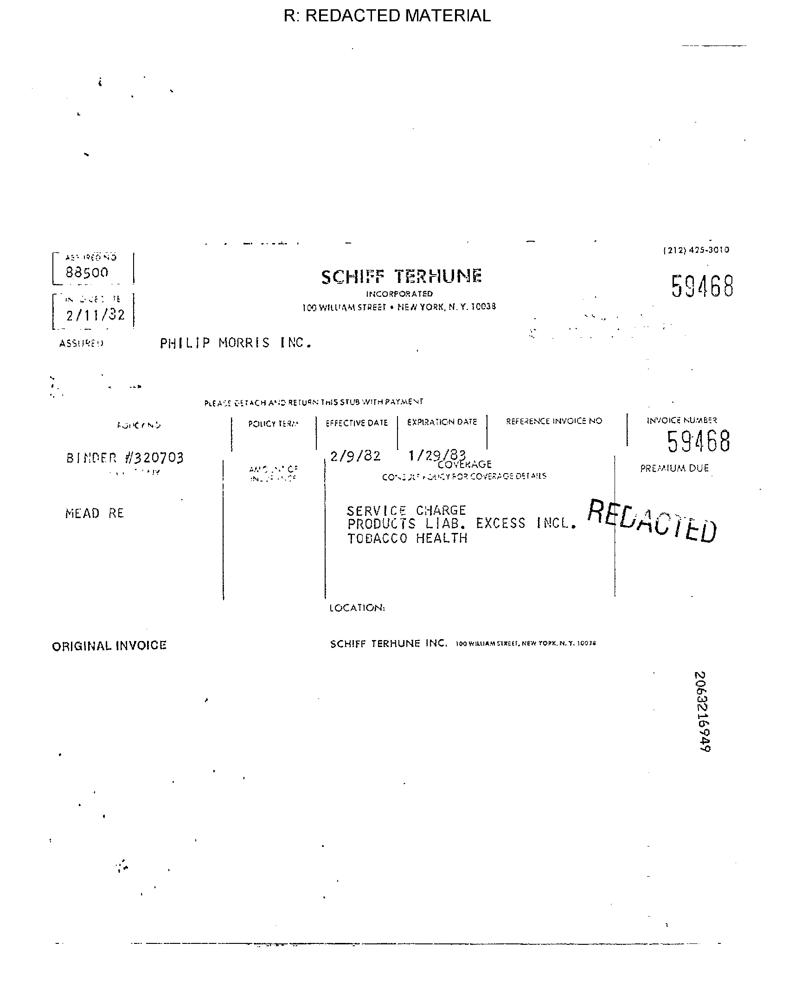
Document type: Invoice